Question: How is the history relevant to the case?
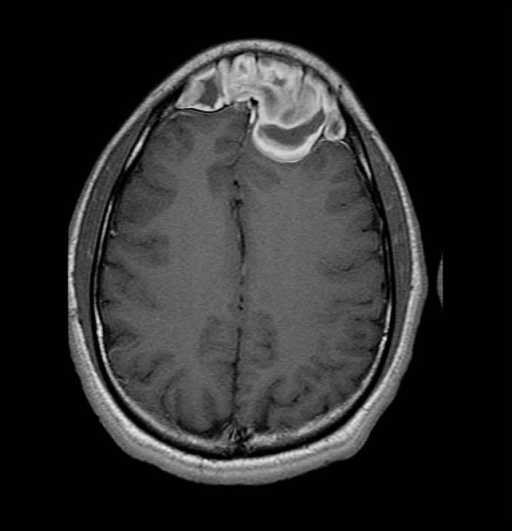
Answer: The patient's history of Patient presented after a 9-month cruise - his parents did not recognize his face.  His nose was bigger and his eyes were farther apart than they remembered.  He complained of slight frontal headaches, but had no other symptoms. is key in understanding the case.